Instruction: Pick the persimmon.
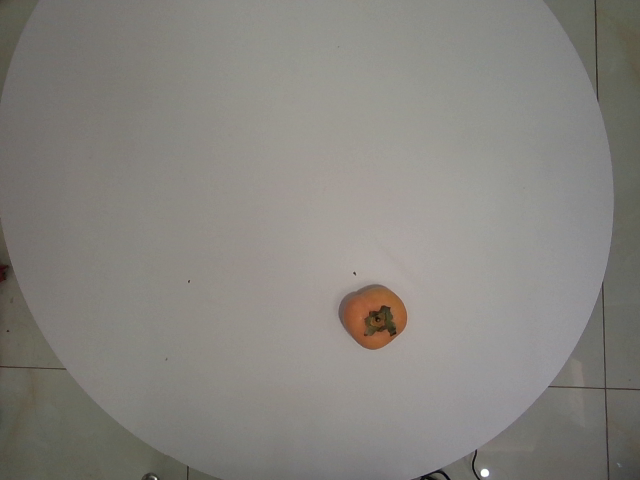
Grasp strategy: vertical